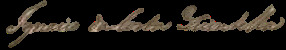
Signature of: inácio da costa quintela